Question: What was observed in the imaging?
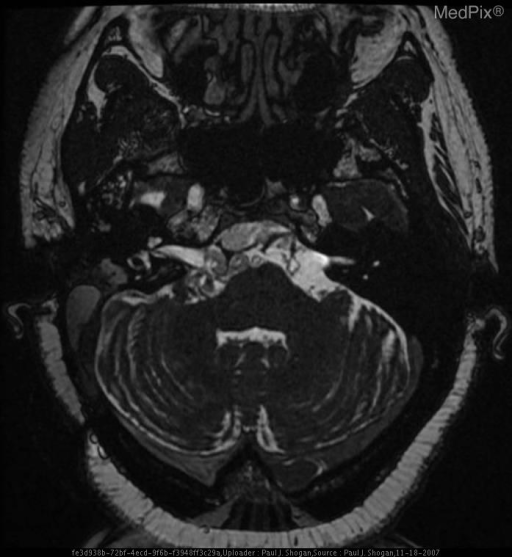
Answer: The imaging shows Noncontrast CT:  The patient is status post right suboccipital craniotomy.  There is a subtle area of hypoattenuation off-midline to the right, anterior and lateral to the pons.

Contrast enhanced CT demonstrates a subtle area of nonenhancing hypoattenuation off-midline to the right, anterior and lateral to the medulla.

MRI:

Sagittal T1-weighted FLAIR demonstrates expansion of the prepontine cistern, and enlargement of the CSF space anterior to the proximal cervical spinal cord and medulla, with displacement of the medulla posteriorly.  This space contains an extra-axial mass, demonstrating heterogeneous signal intensity.

Coronal T2-weighted FLAIR demonstrates heterogeneous signal intensity in the prepontine cistern.

Axial T1 weighted images demonstrates the prepontine cistern extra-axial mass that is near CSF signal intensity with enlargement of the pre-medullary cistern.

Axial T2 weighted images demonstrates the lamellated mass, which is heterogenous in signal intensity posterior to the hypophsial fossa and anterior to the basilar artery.

Axial T1-weighted image with gadolinium demonstrates no significant enhancement of the extra-axial mass.

Axial Diffusion Weighted image demonstrate restricted diffusion.

Sagittal 3D FIESTA demonstrates low signal in the prepontine cistern, and enlargement of the CSF space anterior to the proximal cervical spinal cord and medulla.

Axial 3D FIESTA image demonstrates low signal intensity in the prepontine cistern, medial to cranial nerve V, and adjacent to the right cranial nerve VII and VIII complex. Axial 3D FIESTA image demonstrates low signal intensity in the prepontine cistern, adjacent to the right cranial nerve VII and VIII complex..